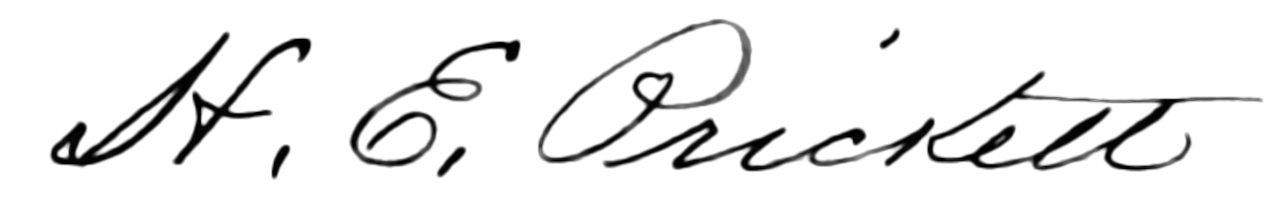
Signature of: henry e prickett